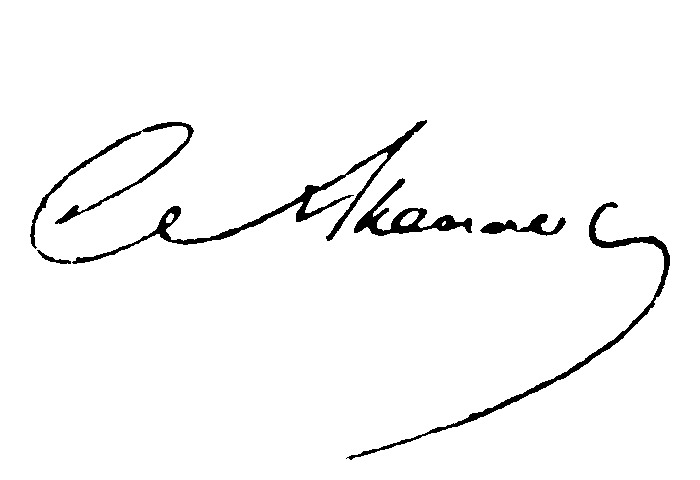
Signature of: sergey aksakov